Question: Explain the disease:
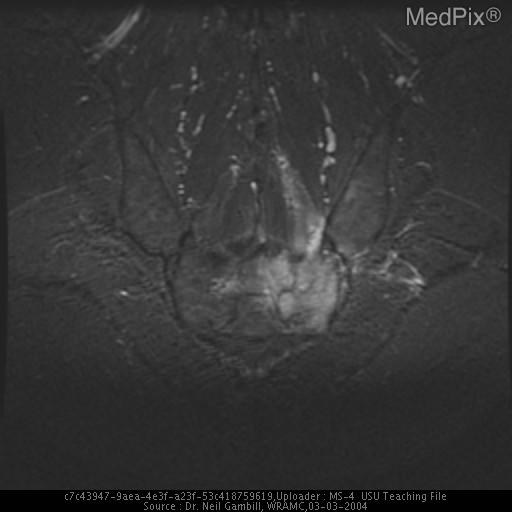
Answer: The disease is discussed as: Chondrosarcoma encompasses 20-25% of all bone sarcomas and is the second most frequent malignant bone tumor of the spine after chordoma (3-12% arise in the spine).  The average age of onset is in the adult between the ages of 40- 60 with a greater predisposition for men.  The distribution is more common in the flat bones, especially the shoulder and pelvis.  The presentation is most commonly of the exostotic type, as a large calcified mass in a vertebral body developing into the paraspinal tissue.  The center of the tumor is often calcified with stippling and mottling with underlying bone distruction with a thick cap of sarcomatous cartilage surrounding the calcified mass. The causes include de novo appearance, malignant transformation of an enchondroma, or development from the cartilaginous cap of an osteochondroma.  The clinical hx is often one of an indolent pain, swelling, with a progressive increase in size to the point of compression of neighboring organs, nerve root, or spinal cord compression.  The cartilage emits a high T2 signal on MRI.  Treatment is radical surgical resection due to the fact that the tumor is very refractory to chemotherapy.   Incidently, most tumors are discovered late in presentation forcing a piecemeal resection and increased recurrence post-op.  The dedifferentiated chondrosarcoma a low-grade tumor often transforms into osteosarcoma or malignant fibrous histiocytoma and becomes responsive to chemotherapy.  Prognosis is that a low-grade lesion has a 90% 10-year survival, while high-grade have 20-40% 10-year survival. Follow-up with plain films to screen for recurrence.